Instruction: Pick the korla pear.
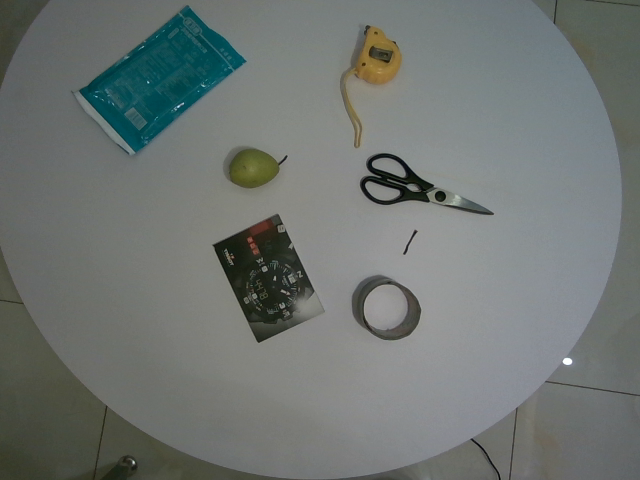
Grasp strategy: vertical